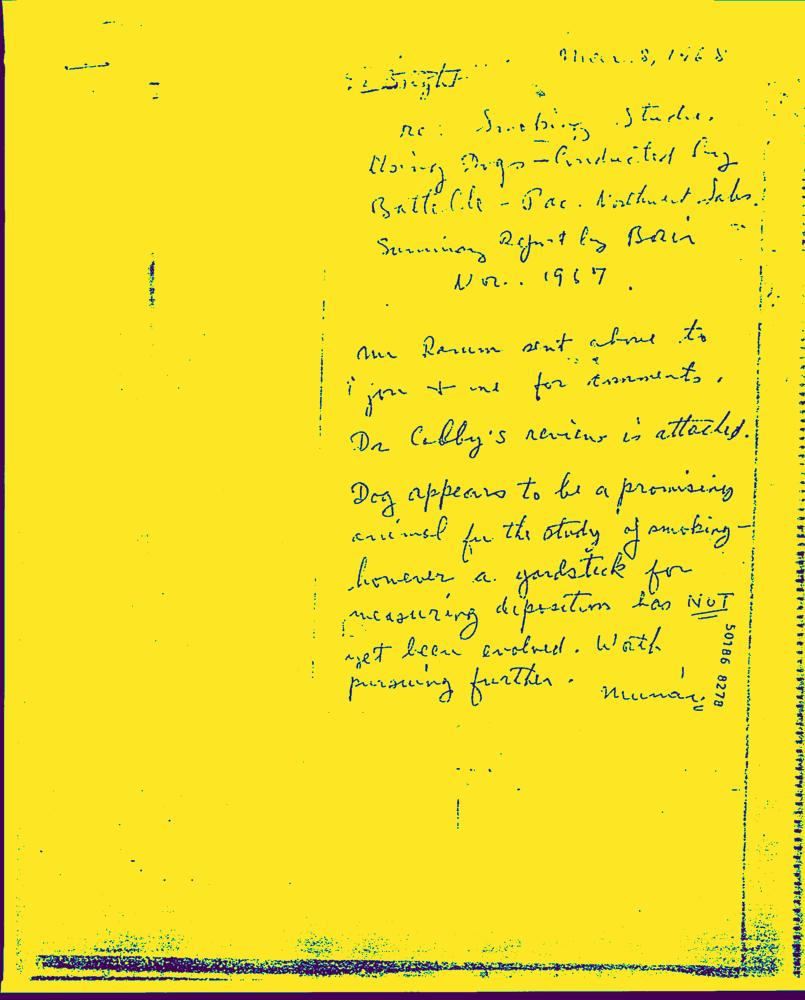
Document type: Hand-Written